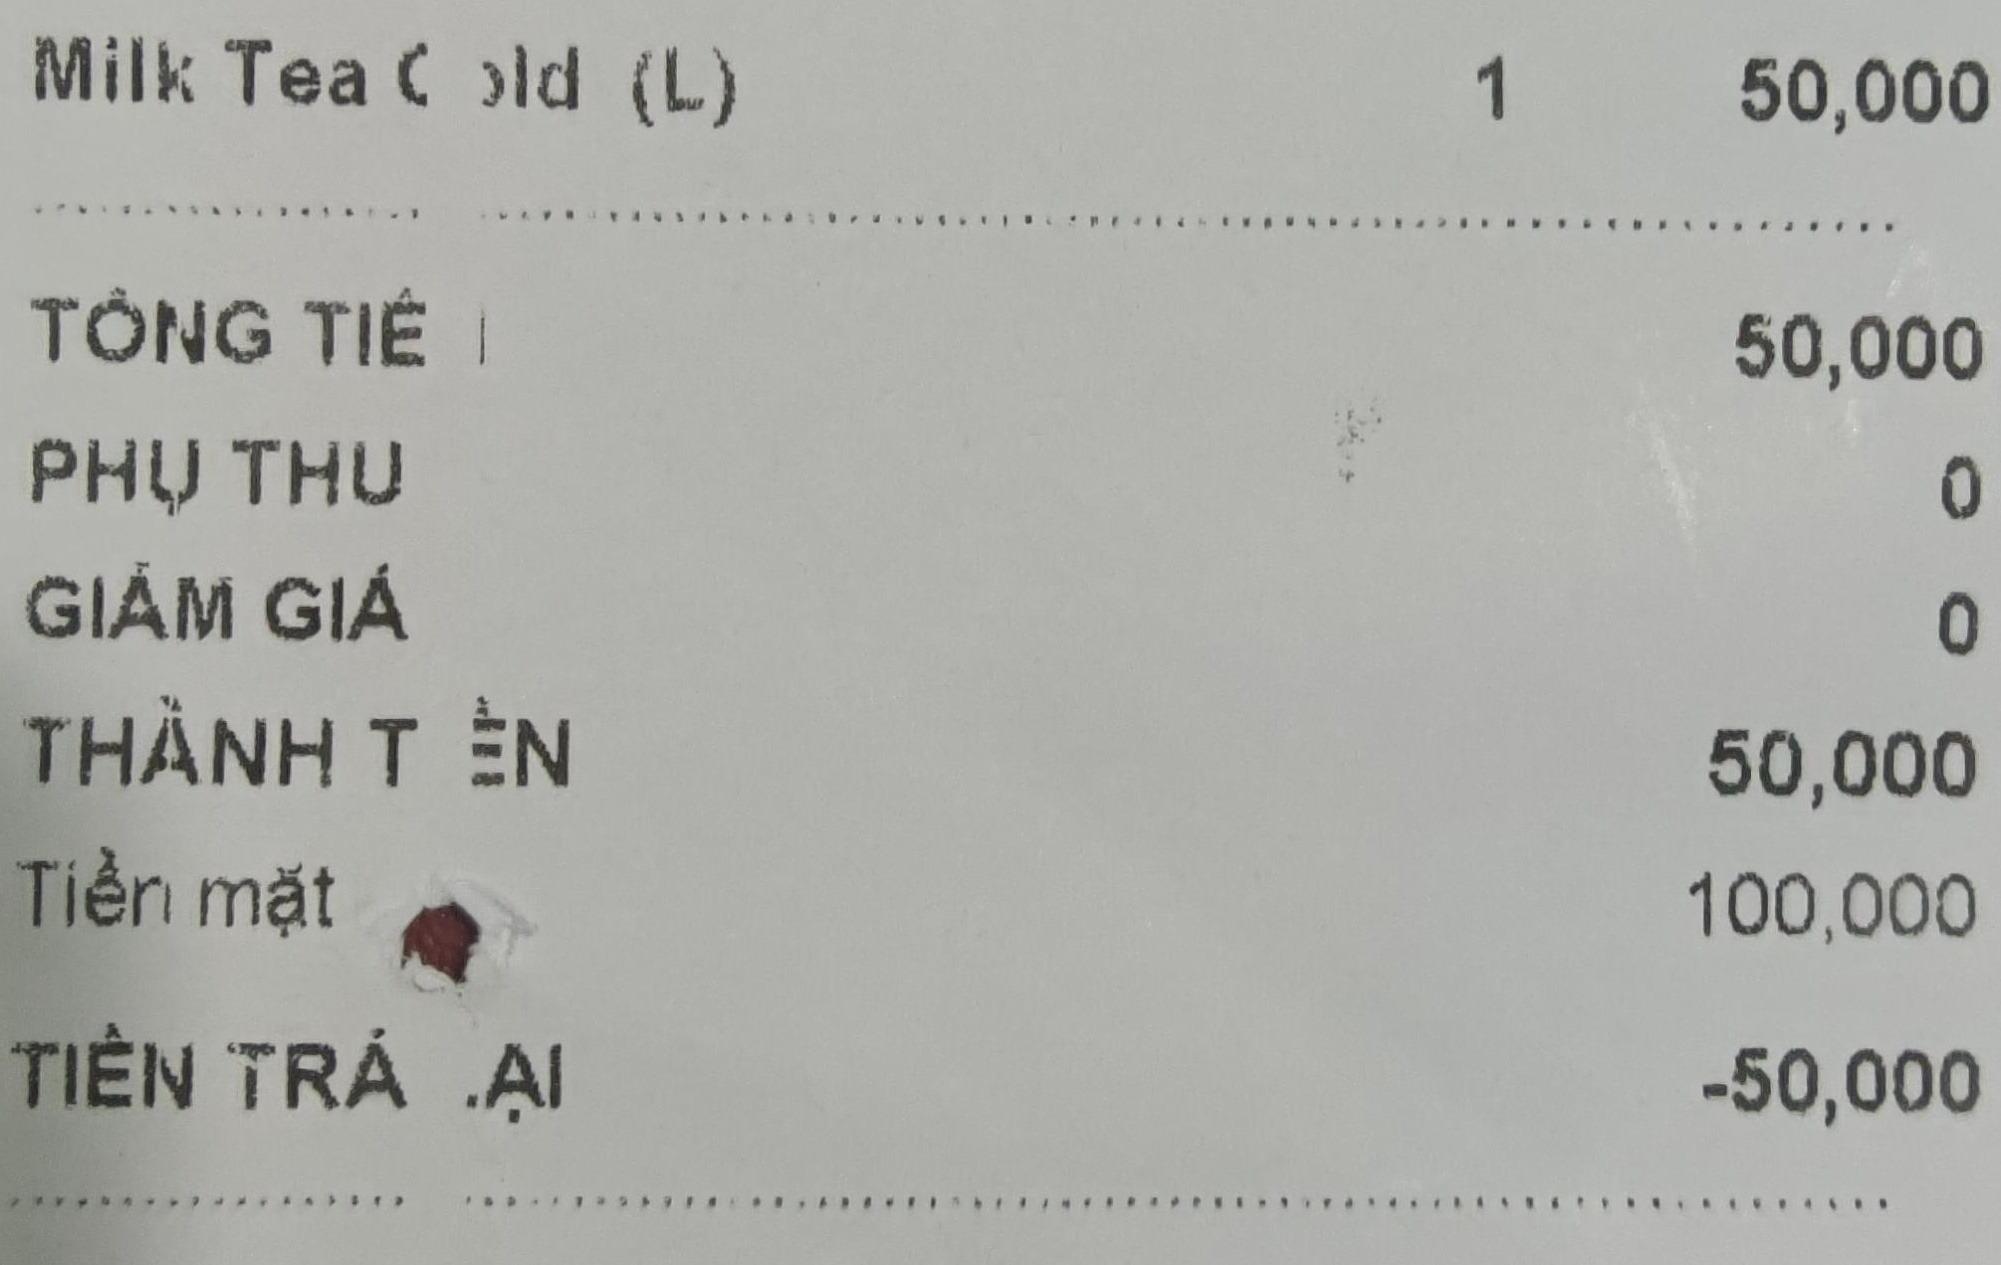
Milk Tea Cold (L) 1 50,000
................................................................................................................................................................................................................................................................................................................................................................................................................................................................................................................................................................................................................................................................................................................................................................................................................................................................................................................................................................................................................................................................................................................................................................................................................................................................................................................................................................................................................................................................................................................................................................................................................................................................................................................................................................................................................................................................................................................................................................................................................................................................................................................................................................................................................................................................................................................................................................................................................................................................................................................................................................................................................................................................................................................................................................................................................................................................................................................................................................................................................................................................................................................................................................................................................................................................................................................................................................................................................................................................................................................................................................................................................................................................................................................................................................................................................................................................................................................................................................................................................................................................................................................................................................................................................................................................................................................................................................................................................................................................................................................................................................................................................................................................................................................................................................................................................................................................................................................................................................................................................................................................................................................................................................................................................................................................................................................................................................................................................................................................................................................................................................................................................................................................................................................................................................................................................................................................................................................................................................................................................................................................................................................................................................................................................................................................................................................................................................................................................................................................................................................................................................................................................................................................................................................................................................................................................................................................................................................................................................................................................................................................................................................................................................................................................................................................................................................................................................................................................................................................................................................................................................................................................................................................................................................................................................................................................................................................................................................................................................................................................................................................................................................................................................................................................................................................................................................................................................................................................................................................................................................................................................................................................................................................................................................................................................................................................................................................................................................................................................................................................................................................................................................................................................................................................................................................................................................................................................................................................................................................................................................................................................................................................................................................................................................................................................................................................................................................................................................................................................................................................................................................................................................................................................................................................................................................................................................................................................................................................................................................................................................................................................................................................................................................................................................................................................................................................................................................................................................................................................................................................................................................................................................................................................................................................................................................................................................................................................................................................................................................................................................................................................................................................................................................................................................................................................................................................................................................................................................................................................................................................................................................................................................................................................................................................................................................................................................................................................................................................................................................................................................................................................................................................................................................................................................................................................................................................................................................................................................................................................................................................................................................................................................................................................................................................................................................................................................................................................................................................................................................................................................................................................................................................................................................................................................................................................................................................................................................................................................................................................................................................................................................................................................................................................................................................................................................................................................................................................................................................................................................................................................................................................................................................................................................................................................................................................................................................................................................................................................................................................................................................................................................................................................................................................................................................................................................................................................................................................................................................................................................................................................................................................................................................................................................................................................................................................................................................................................................................................................................................................................................................................................................................................................................................................................................................................................................................................................................................................................................................................................................................................................................................................................................................................................................................................................................................................................................................................................................................................................................................................................................................................................................................................................................................................................................................................................................................................................................................................................................................................................................................................................................................................................................................................................................................................................................................................................................................................................................................................................................................................................................................................................................................................................................................................................................................................................................................................................................................................................................................................................................................................................................................................................................................................................................................................................................................................................................................................................................................................................................................................................................................................................................................................................................................................................................................................................................................................................................................................................................................................................................................................................................................................................................................................................................................................................................................................................................................................................................................................................................................................................................................................................................................................................................................................................................................................................................................................................................................................................................................................................................................................................................................................................................................................................................................................................................................................................................................................................................................................................................................................................................................................................................................................................................................................................................................................................................................................................................................................................................................................................................................................................................................................................................................................................................................................................................................................................................................................................................................................................................................................................................................................................................................................................................................................................................................................................................................................................................................................................................................................................................................................................................................................................................................................................................................................................................................................................................................................................................................................................................................................................................................................................................................................................................................................................................................................................................................................................................................................................................................................................................................................................................................................................................................................................................................................................................................................................................................................................................................................................................................................................................................................................................................................................................................................................................................................................................................................................................................................................................................................................................................................................................................................................................................................................................................................................................................................................................................................................................................................................................................................................................................................................................................................................................................................................................................................................................................................................................................................................................................................................................................................................................................................................................................................................................................................................................................................................................................................................................................................................................................................................................................................................................................................................................................................................................................................................................................................................................................................................................................................................................................................................................................................................................................................................................................................................................................................................................................................................................................................................................................................................................................................................................................................................................................................................................................................................................................................................................................................................................................................................................................................................................................................................................................................................................................................................................................................................................................................................................................................................................................................................................................................................................................................................................................................................................................................................................................................................................................................................................................................................................................................................................................................................................................................................................................................................................................................................................................................................................................................................................................................................................................................................................................................................................................................................................................................................................................................................................................................................................................................................................................................................................................................................................................................................................................................................................................................................................................................................................................................................................................................................................................................................................................................................................................................................................................................................................................................................................................................................................................................................................................................................................................................................................................................................................................................................................................................................................................................................................................................................................................................................................................................................................................................................................................................................................................................................................................................................................................................................................................................................................................................................................................................................................................................................................................................................................................................................................................................................................................................................................................................................................................................................................................................................................................................................................................................................................................................................................................................................................................................................................................................................................................................................................................................................................................................................................................................................................................................................................................................................................................................................................................................................................................................................................................................................................................................................................................................................................................................................................................................................................................................................................................................................................................................................................................................................................................................................................................................................................................................................................................................................................................................................................................................................................................................................................................................................................................................................................................................................................................................................................................................................................................................................................................................................................................................................................................................................................................................................................................................................................................................................................................................................................................................................................................................................................................................................................................................................................................................................................................................................................................................................................................................................................................................................................................................................................................................................................................................................................................................................................................................................................................................................................................................................................................................................................................................................................................................................................................................................................................................................................................................................................................................................................................................................................................................................................................................................................................................................................................................................................................................................................................................................................................................................................................................................................................................................................................................................................................................................................................................................................................................................................................................................................................................................................................................................................................................................................................................................................................................................................................................................................................................................................................................................................................................................................................................................................................................................................................................................................................................................................................................................................................................................................................................................................................................................................................................................................................................................................................................................................................................................................................................................................................................................................................................................................................................................................................................................................................................................................................................................................................................................................................................................................................................................................................................................................................................................................................................................................................................................................................................................................................................................................................................................................................................................................................................................................................................................................................................................................................................................................................................................................................................................................................................................................................................................................................................................................................................................................................................................................................................................................................................................................................................................................................................................................................................................................................................................................................................................................................................................................................................................................................................................................................................................................................................................................................................................................................................................................................................................................................................................................................................................................................................................................................................................................................................................................................................................................................................................................................................................................................................................................................................................................................................................................................................................................................................................................................................................................................................................................................................................................................................................................................................................................................................................................................................................................................................................................................................................................................................................................................................................................................................................................................................................................................................................................................................................................................................................................................................................................................................................................................................................................................................................................................................................................................................................................................................................................................................................................................................................................................................................................................................................................................................................................................................................................................................................................................................................................................................................................................................................................................................................................................................................................................................................................................................................................................................................................................................................................................................................................................................................................................................................................................................................................................................................................................................................................................................................................................................................................................................................................................................................................................................................................................................................................................................................................................................................................................................................................................................................................................................................................................................................................................................................................................................................................................................................................................................................................................................................................................................................................................................................................................................................................................................................................................................................................................................................................................................................................................................................................................................................................................................................................................................................................................................................................................................................................................................................................................................................................................................................................................................................................................................................................................................................................................................................................................................................................................................................................................................................................................................................................................................................................................................................................................................................................................................................................................................................................................................................................................................................................................................................................................................................................................................................................................................................................................................................................................................................................................................................................................................................................................................................................................................................................................................................................................................................................................................................................................................................................................................................................................................................................................................................................................................................................................................................................................................................................................................................................................................................................................................................................................................................................................................................................................................................................................................................................................................................................................................................................................................................................................................................................................................................................................................................................................................................................................................................................................................................................................................................................................................................................................................................................................................................................................................................................................................................................................................................................................................................................................................................................................................................................................................................................................................................................................................................................................................................................................................................................................................................................................................................................................................................................................................................................................................................................................................................................................................................................................................................................................................................................................................................................................................................................................................................................................................................................................................................................................................................................................................................................................................................................................................................................................................................................................................................................................................................................................................................................................................................................................................................................................................................................................................................................................................................................................................................................................................................................................................................................................................................................................................................................................................................................................................................................................................................................................................................................................................................................................................................................................................................................................................................................................................................................................................................................................................................................................................................................................................................................................................................................................................................................................................................................................................................................................................................................................................................................................................................................................................................................................................................................................................................................................................................................................................................................................................................................................................................................................................................................................................................................................................................................................................................................................................................................................................................................................................................................................................................................................................................................................................................................................................................................................................................................................................................................................................................................................................................................................................................................................................................................................................................................................................................................................................................................................................................................................................................................................................................................................................................................................................................................................................................................................................................................................................................................................................................................................................................................................................................................................................................................................................................................................................................................................................................................................................................................................................................................................................................................................................................................................................................................................................................................................................................................................................................................................................................................................................................................................................................................................................................................................................................................................................................................................................................................................................................................................................................................................................................................................................................................................................................................................................................................................................................................................................................................................................................................................................................................................................................................................................................................................................................................................................................................................................................................................................................................................................................................................................................................................................................................................................................................................................................................................................................................................................................................................................................................................................................................................................................................................................................................................................................................................................................................................................................................................................................................................................................................................................................................................................................................................................................................................................................................................................................................................................................................................................................................................................................................................................................................................................................................................................................................................................................................................................................................................................................................................................................................................................................................................................................................................................................................................................................................................................................................................................................................................................................................................................................................................................................................................................................................................................................................................................................................................................................................................................................................................................................................................................................................................................................................................................................................................................................................................................................................................................................................................................................................................................................................................................................................................................................................................................................................................................................................................................................................................................................................................................................................................................................................................................................................................................................................................................................................................................................................................................................................................................................................................................................................................................................................................................................................................................................................................................................................................................................................................................................................................................................................................................................................................................................................................................................................................................................................................................................................................................................................................................................................................................................................................................................................................................................................................................................................................................................................................................................................................................................................................................................................................................................................................................................................................................................................................................................................................................................................................................................................................................................................................................................................................................................................................................................................................................................................................................................................................................................................................................................................................................................................................................................................................................................................................................................................